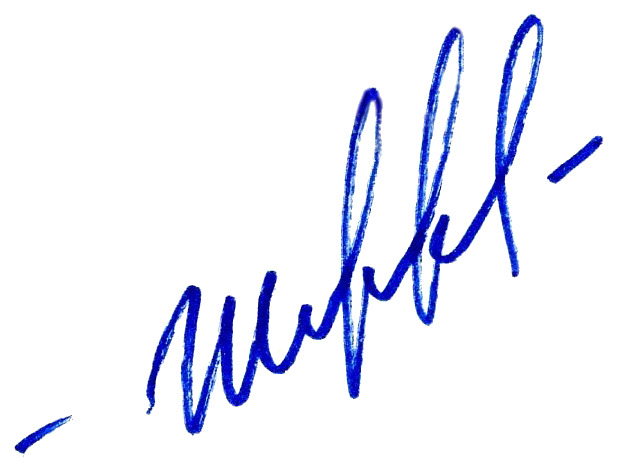
Signature of: nikolai shmatov